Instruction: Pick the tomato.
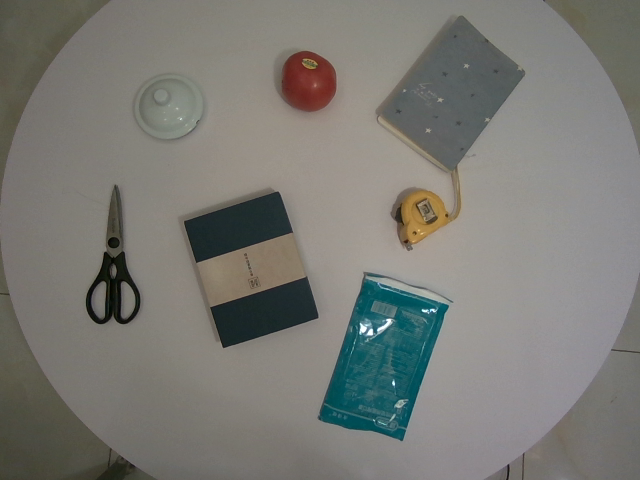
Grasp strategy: vertical